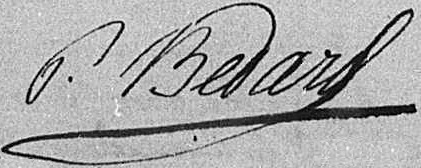
Signature of: pierre stanislas bédard